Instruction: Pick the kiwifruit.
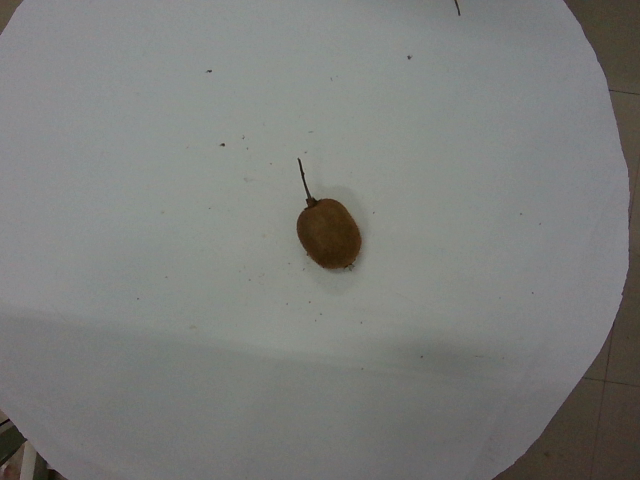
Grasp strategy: vertical